Question: Describe the condition in detail:
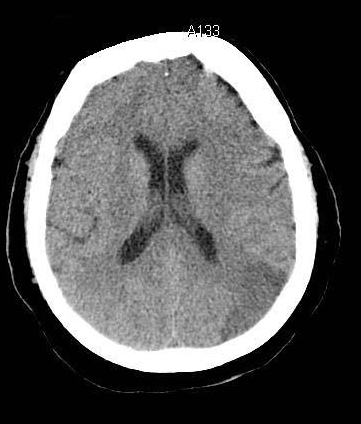
Answer: The disease is discussed as: CT has been recognized as the standard of care for initial imaging of suspected strokes.   It is able to discriminate between an ischemic vs a hemorrhagic cerebral infarct.  However, it may be relatively less sensitive during the first 12 hours and is not consistently high until after 24 hrs.

MRI may be needed - especially with Diffusion Weighted Imaging has been studied as a predictor of early edema due to cytoxicity to neural cells.  If edema is present, a hyperintense signal will be present in the affected area due to restricted diffusion of water molecules. For the same reason, these areas will have correspondingly low signal on ADC (Apparent Diffusion Coefficient) images.